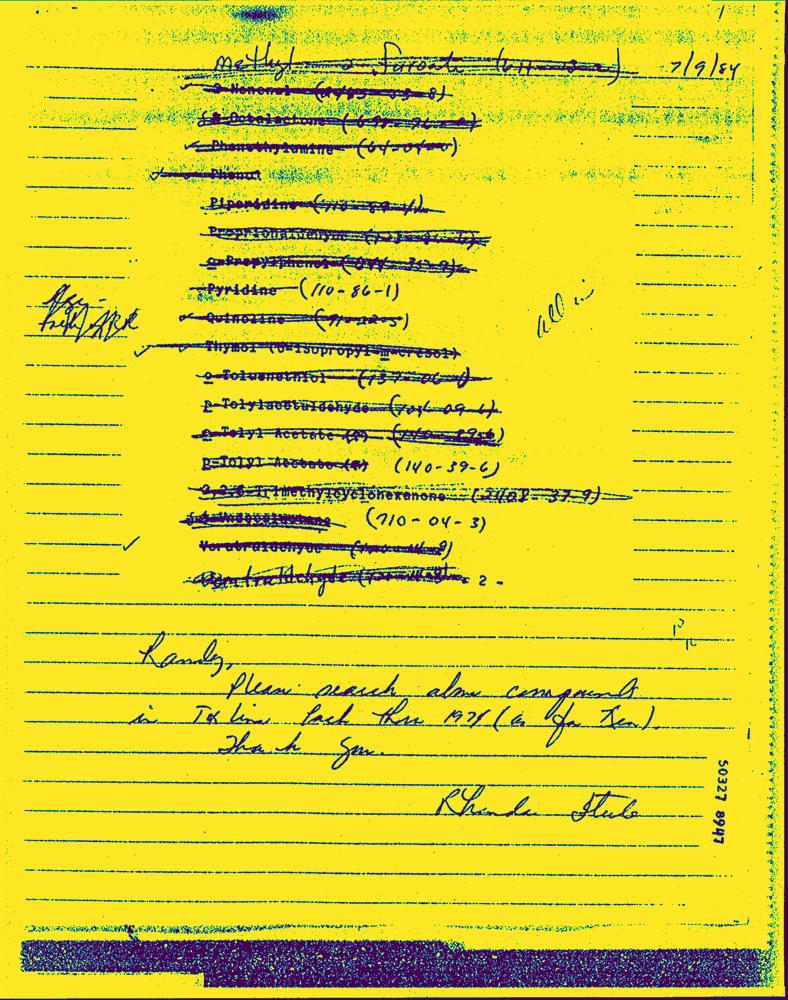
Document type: Hand-Written